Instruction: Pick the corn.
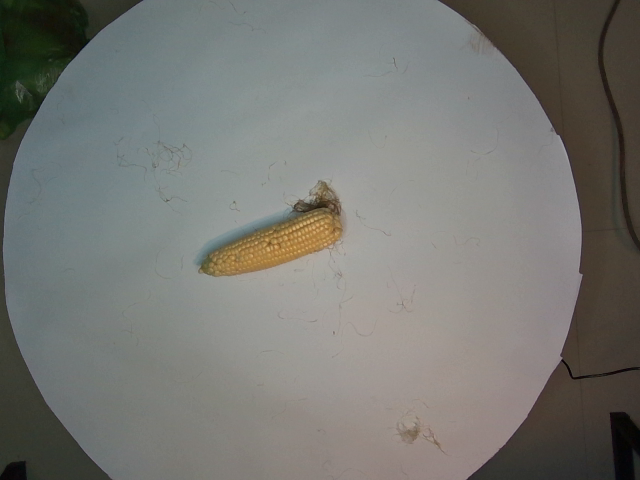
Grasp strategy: vertical